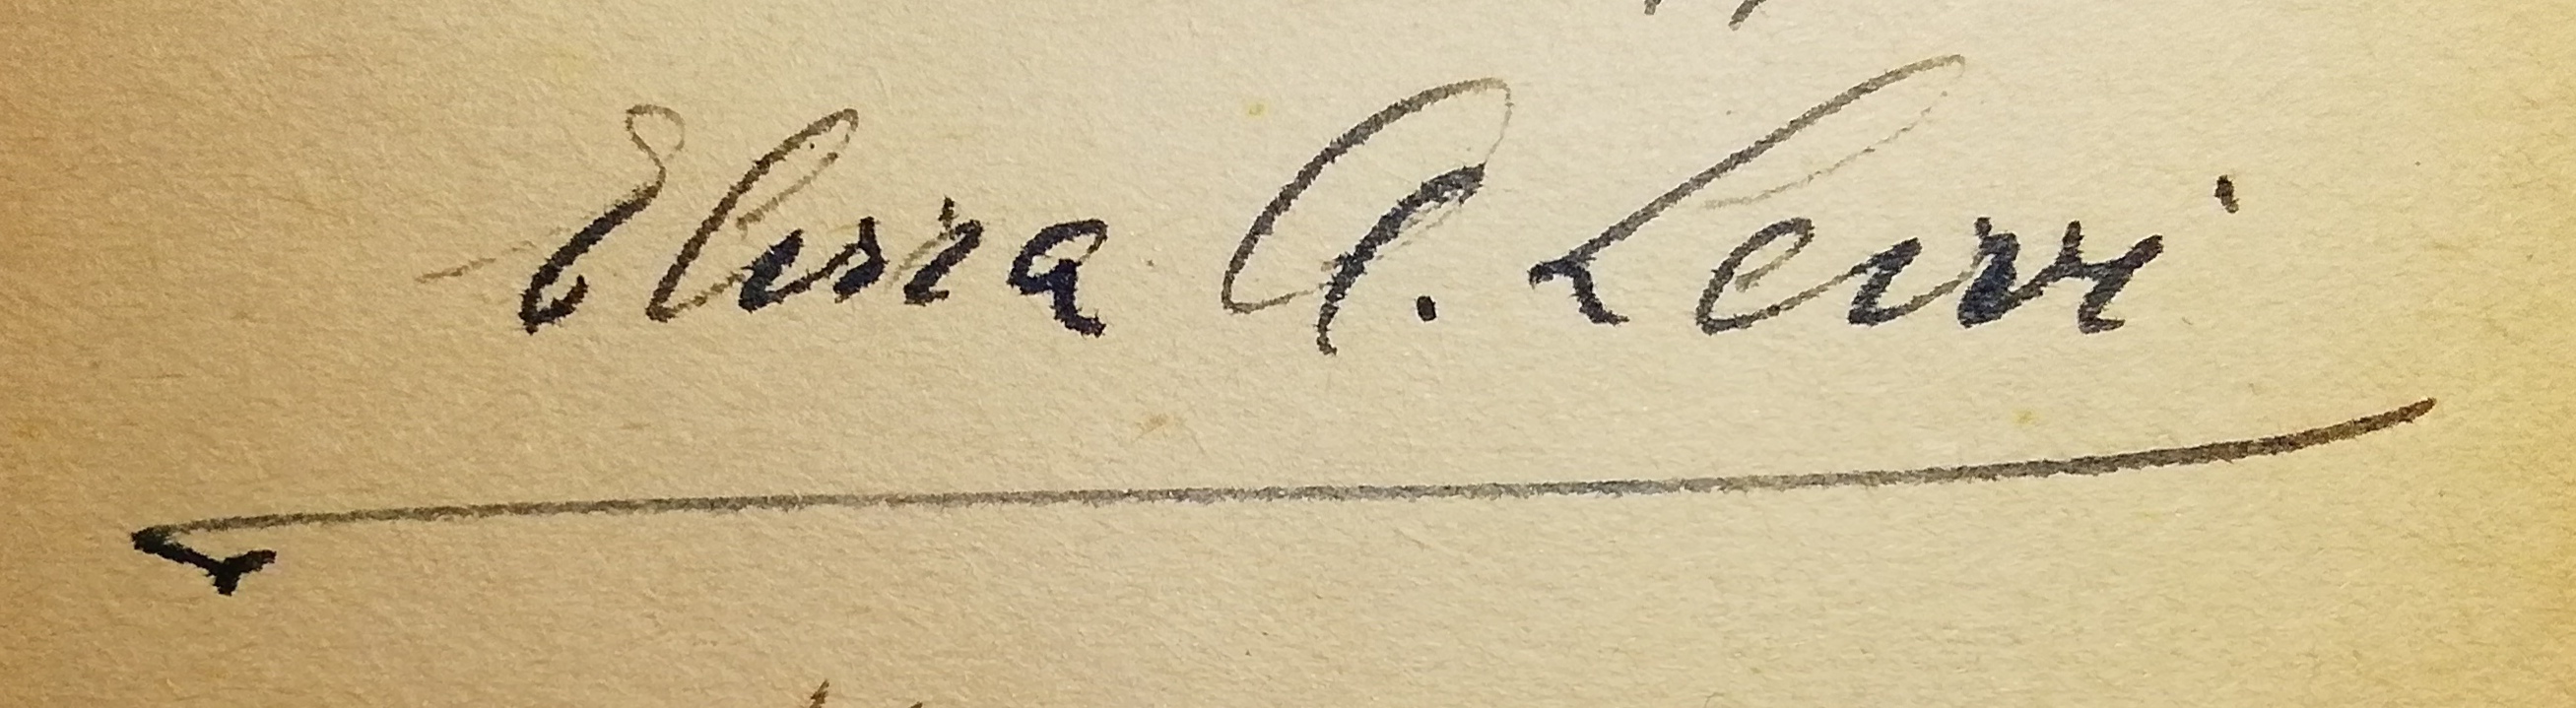
Signature of: elvira augusta lewi